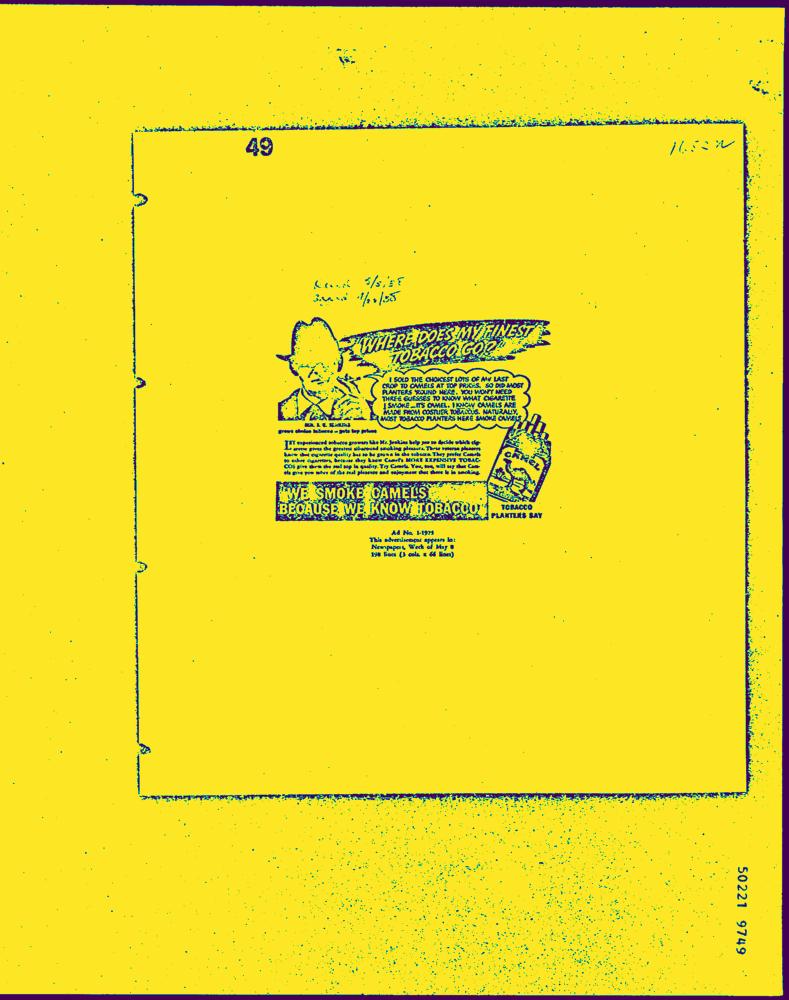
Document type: AD